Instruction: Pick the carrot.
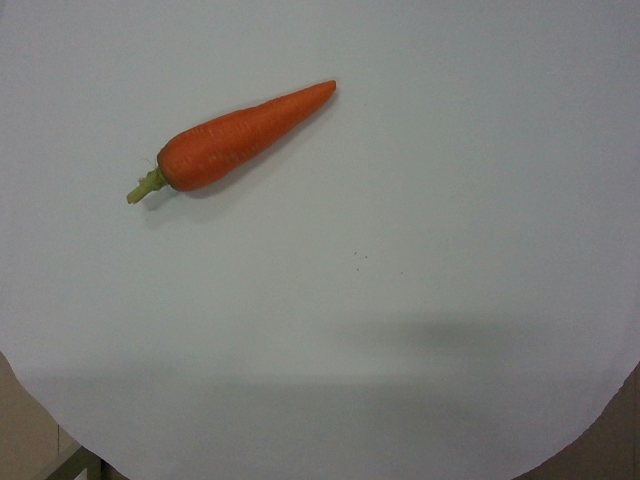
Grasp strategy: vertical